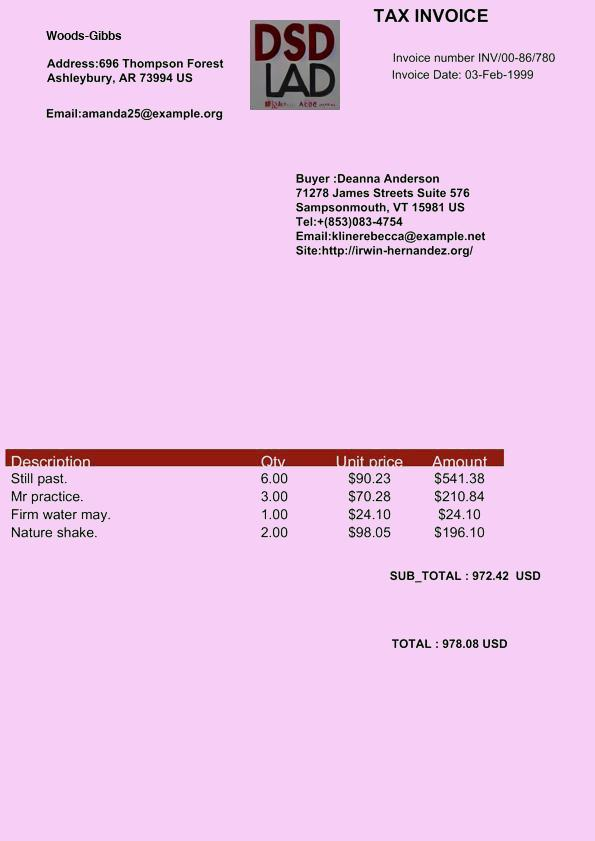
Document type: Invoice